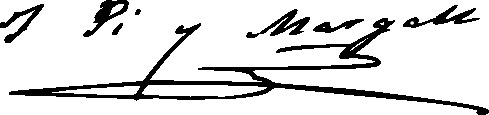
Signature of: francisco pi y margall